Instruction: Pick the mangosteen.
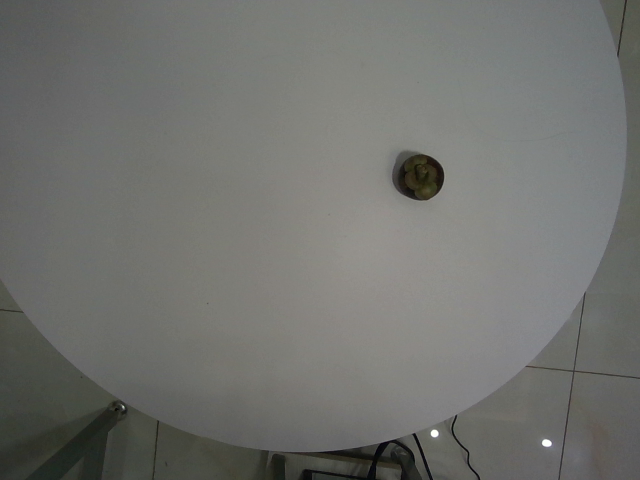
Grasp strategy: vertical